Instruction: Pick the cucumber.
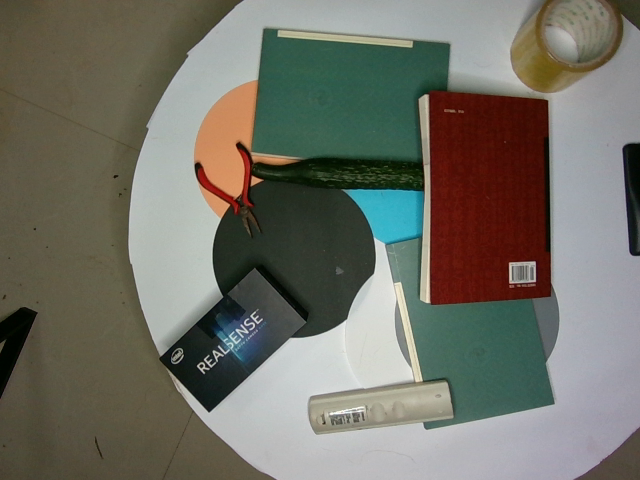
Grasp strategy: vertical